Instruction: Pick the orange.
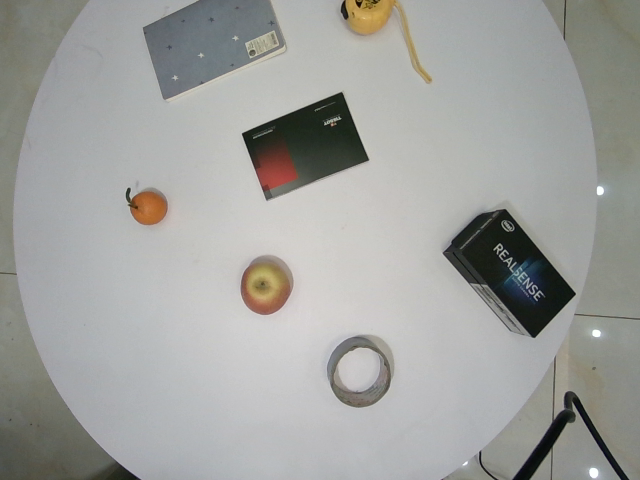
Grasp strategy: vertical